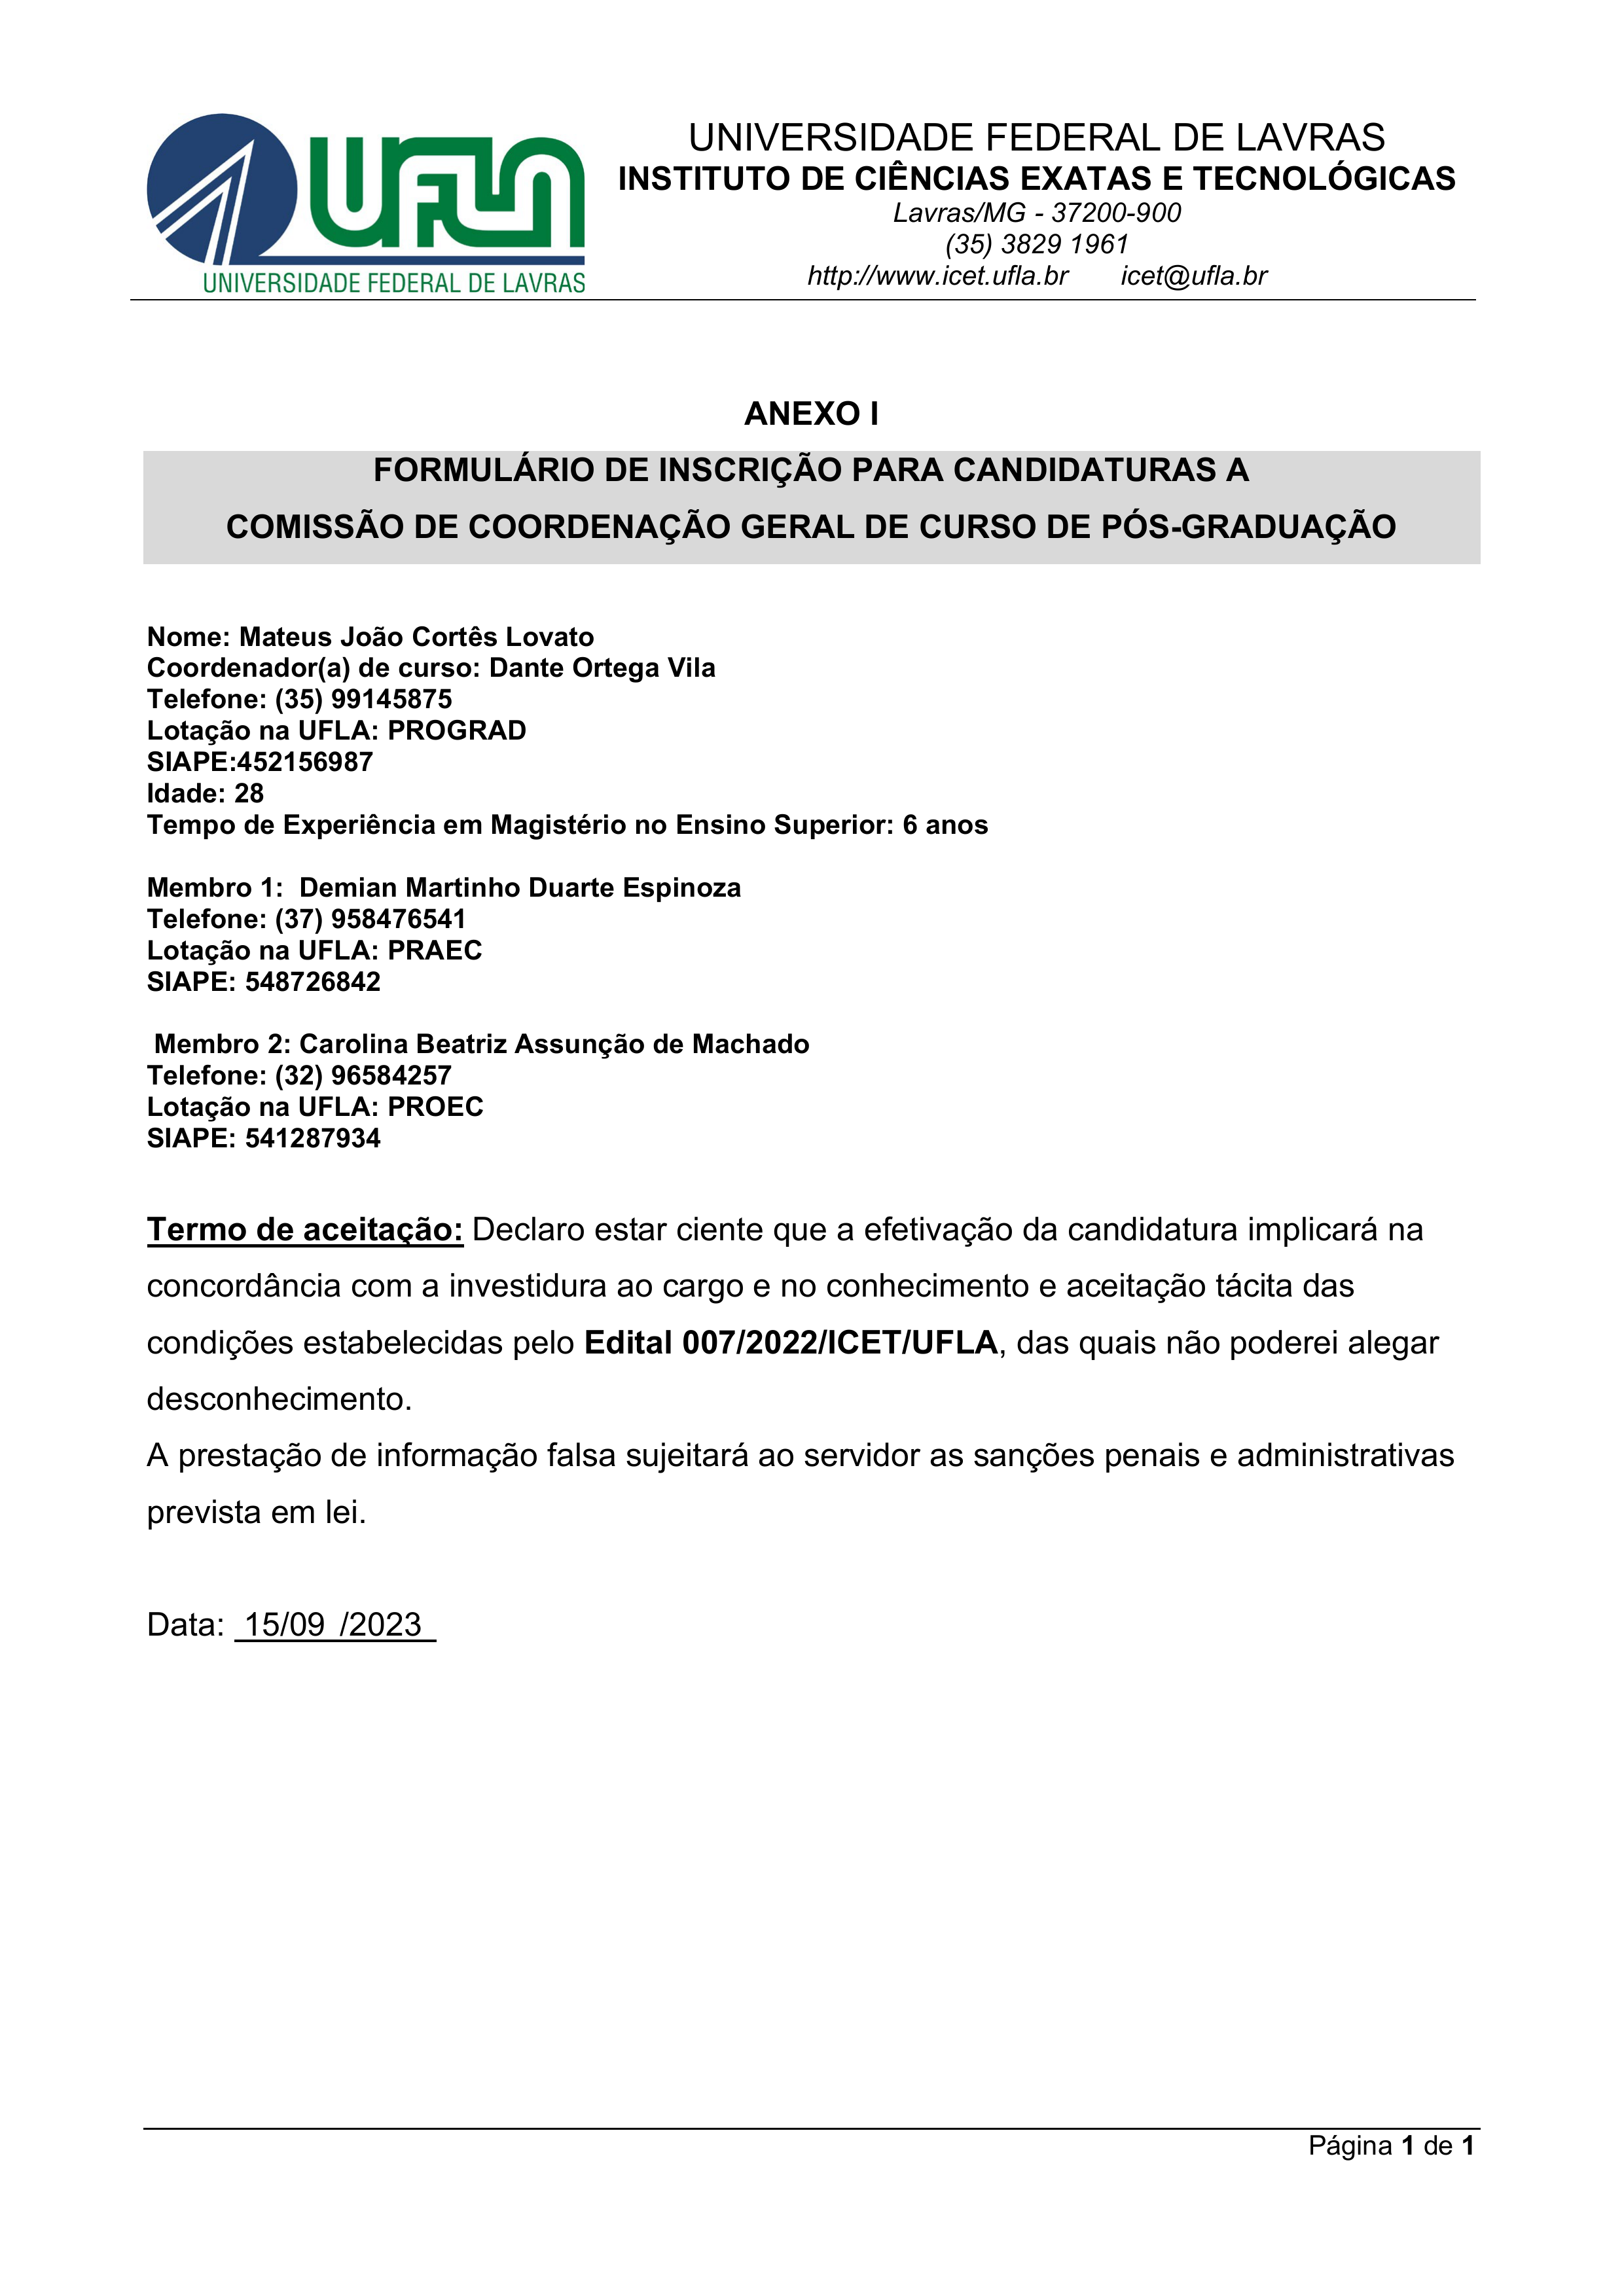
UNIVERSIDADE FEDERAL DE LAVRAS
UFLA
INSTITUTO DE CIÊNCIAS EXATAS E TECNOLÓGICAS
Lavras/MG - 37200-900
(35) 3829 1961
httpo://www. icet.ufla.br
icet@ufla.br
UNIVERSIDADE FEDERAL DE LAVRAS
ANEXO I
FORMULÁRIO DE INSCRIÇÃO PARA CANDIDATURAS A COMISSÃO DE COORDENAÇÃO GERAL DE CURSO DE PÓS-GRADUAÇÃO
Nome:
Mateus João Cortês Lovato
Coordenador(a) de curso:
Dante Ortega Vila
Telefone:
(35) 99145875
Lotação na UFLA:
PROGRAD
SIAPE:
452156987
Idade:
28
Tempo de Experiência em Magistério no Ensino Superior:
6 anos
Membro 1:
Demian Martinho Duarte Espinoza
Telefone:
(37) 958476541
Lotação na UFLA:
PRAEC
SIAPE:
548726842
Membro 2:
Carolina Beatriz Assunção de Machado
Telefone:
(32) 96584257
Lotação na UFLA:
PROEC
SIAPE:
541287934
Termo de aceitação: Declaro estar ciente que a efetivação da candidatura implicará na concordância com a investidura ao cargo e no conhecimento e aceitação tácita das condições estabelecidas pelo Edital 007/2022/ICET/UFLA, das quais não poderei alegar desconhecimento.
A prestação de informação falsa sujeitará ao servidor as sanções penais e administrativas prevista em lei.
Data:
15/09/2023
Página 1 de 1